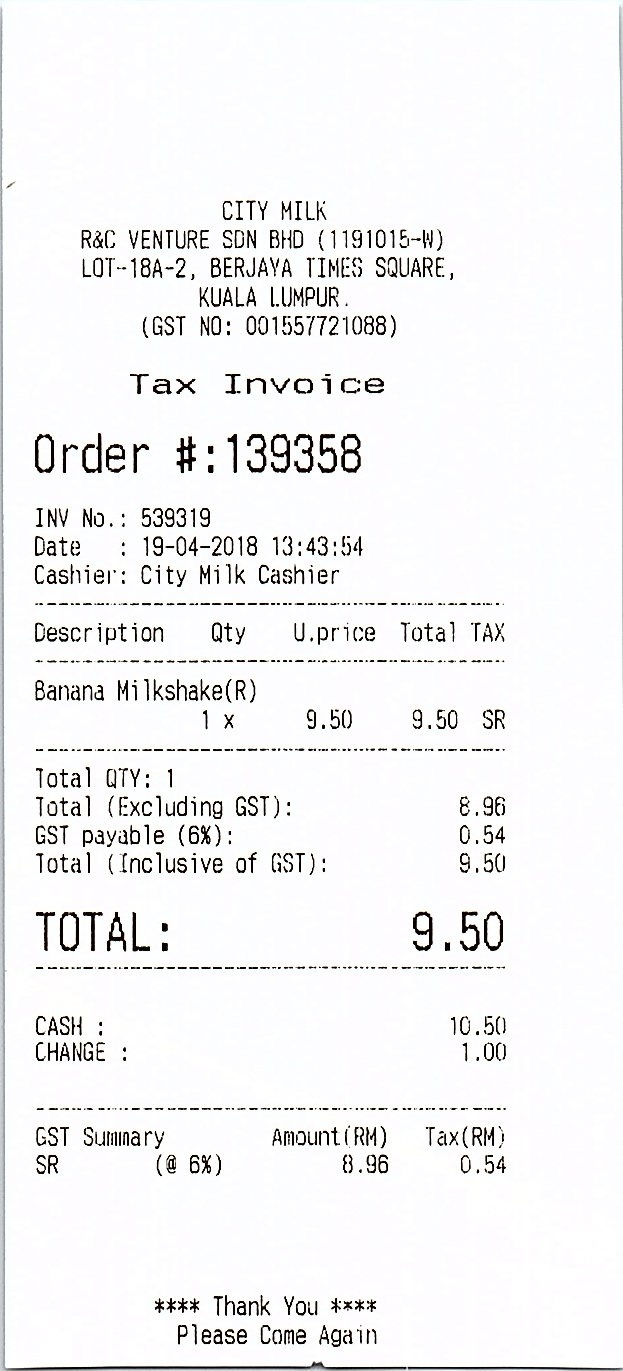
CITY MILK
R&C VENTURE SDN BHD (1191015-W)
LOT-18A-2, BERJAYA TIMES SQUARE,
KUALA LUMPUR.
(GST NO: 001557721088)
TAX INVOICE
ORDER #:139358
INV NO.: 539319
DATE
:
19-04-2018 13:43:54
CASHIER: CITY MILK CASHIER
DESCRIPTION
QTY
U.PRICE
TOTAL
TAX
BANANA MILKSHAKE(R)
1 X
9.50
9.50
SR
TOTAL QTY:
1
TOTAL (EXCLUDING GST):
8.96
GST PAYABLE (6%):
0.54
TOTAL (INCLUSIVE OF GST):
9.50
TOTAL:
9.50
CASH :
10.50
CHANGE :
1.00
GST
SUMMARY
AMOUNT(RM)
TAX(RM)
SR
(@ 6%)
8.96
0.54
**** THANK YOU ****
PLEASE COME AGAIN